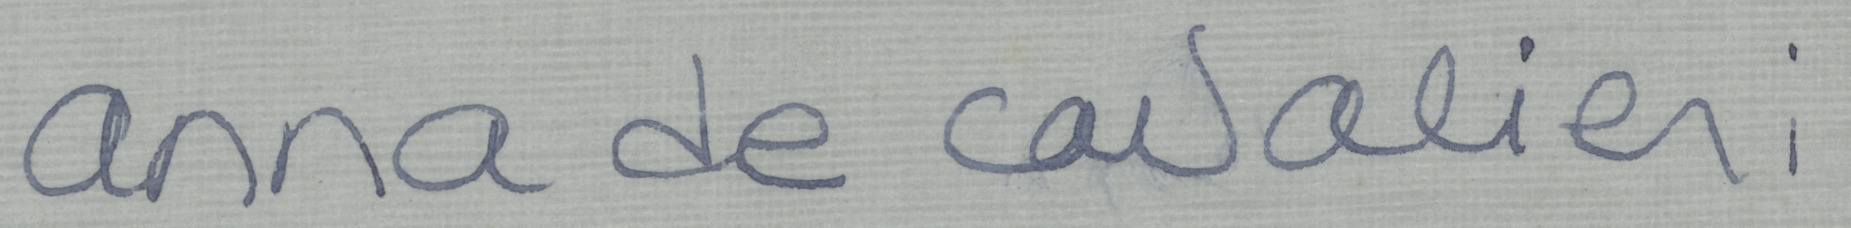
Signature of: anne mcknight